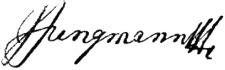
Signature of: josef jungmann